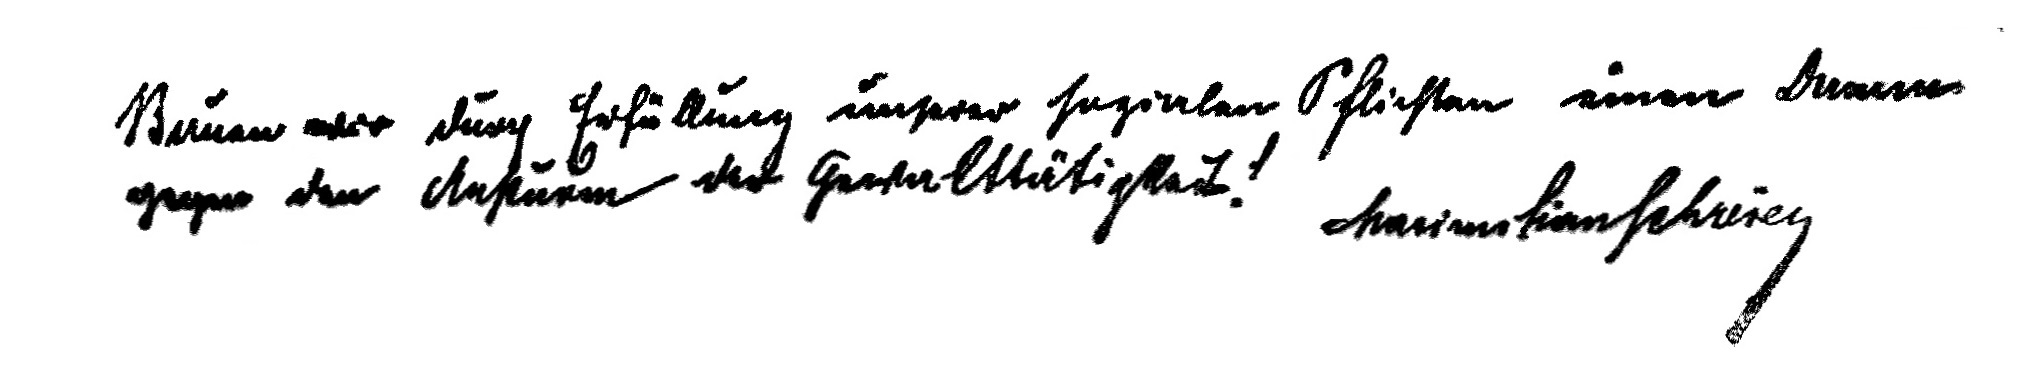
Signature of: maximilian schreier